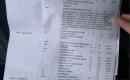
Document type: Invoice